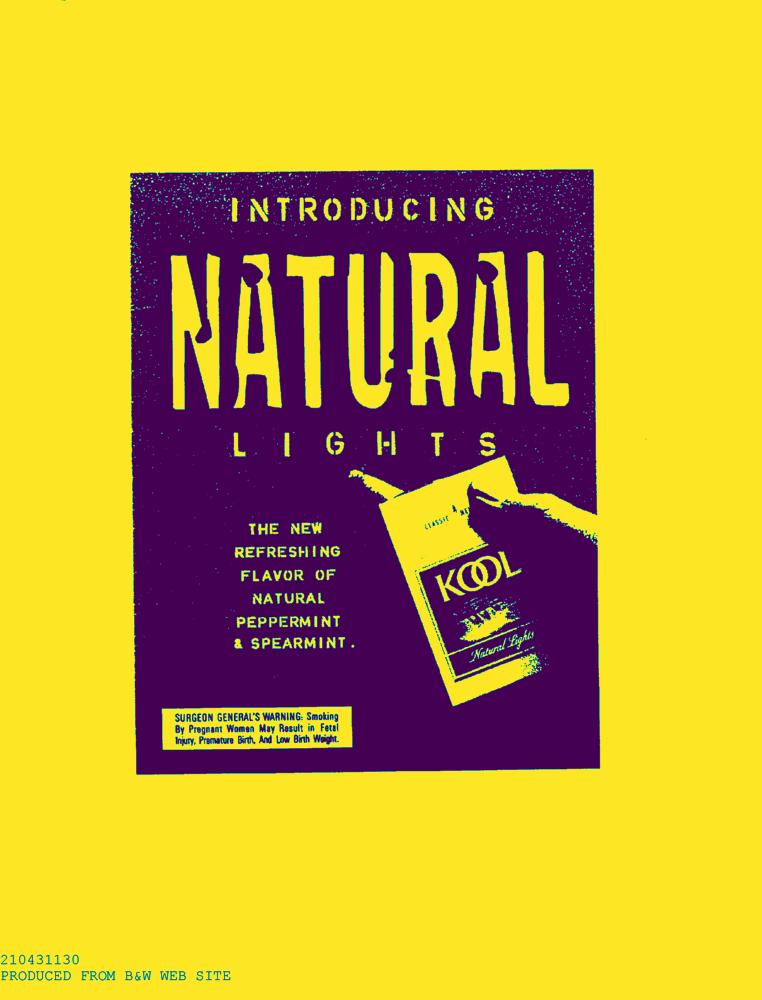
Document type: AD